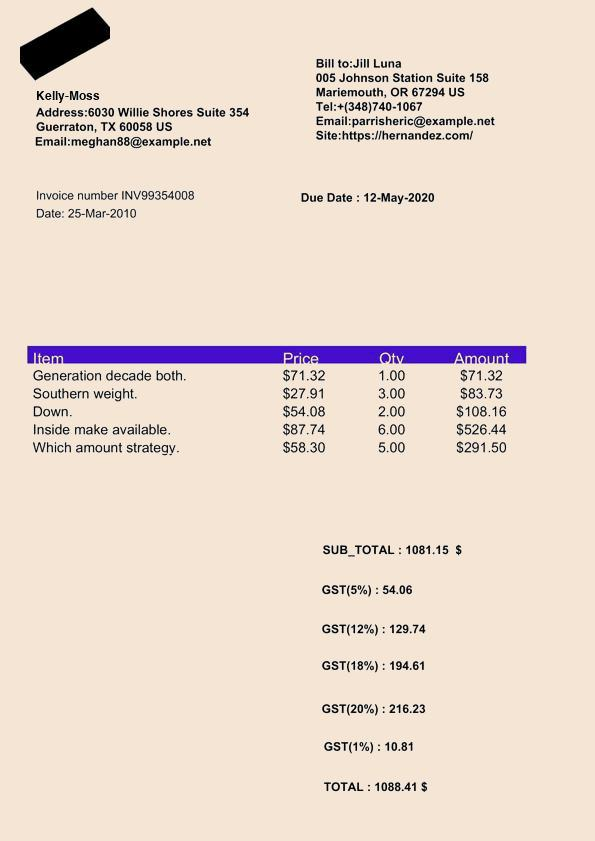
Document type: Invoice